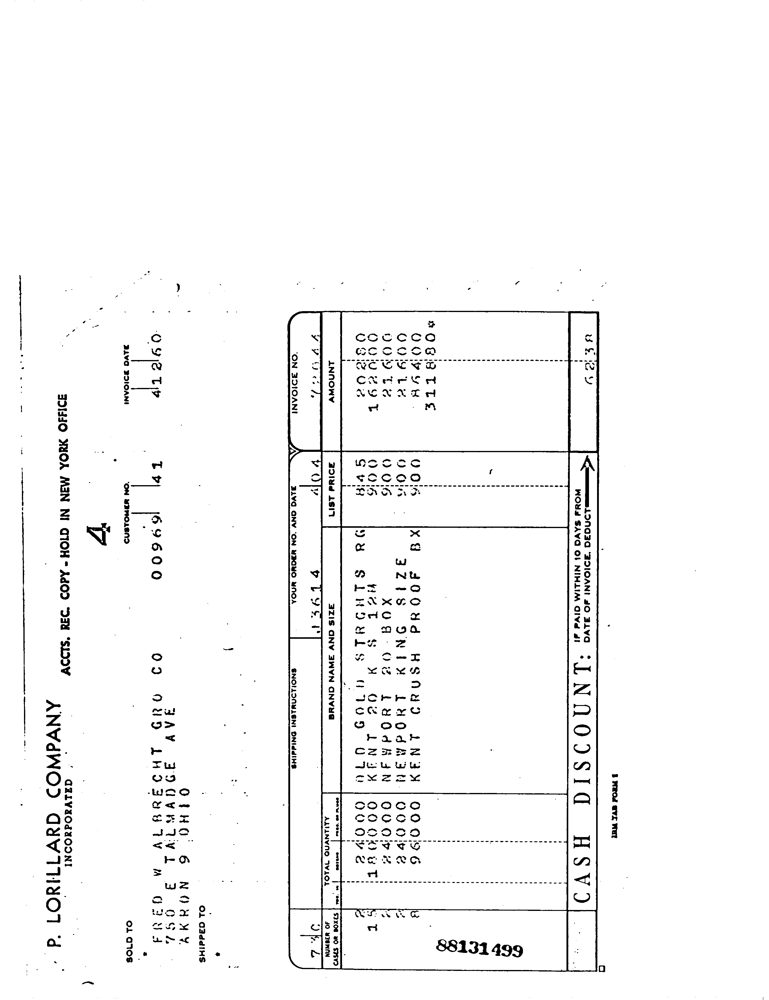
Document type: Invoice